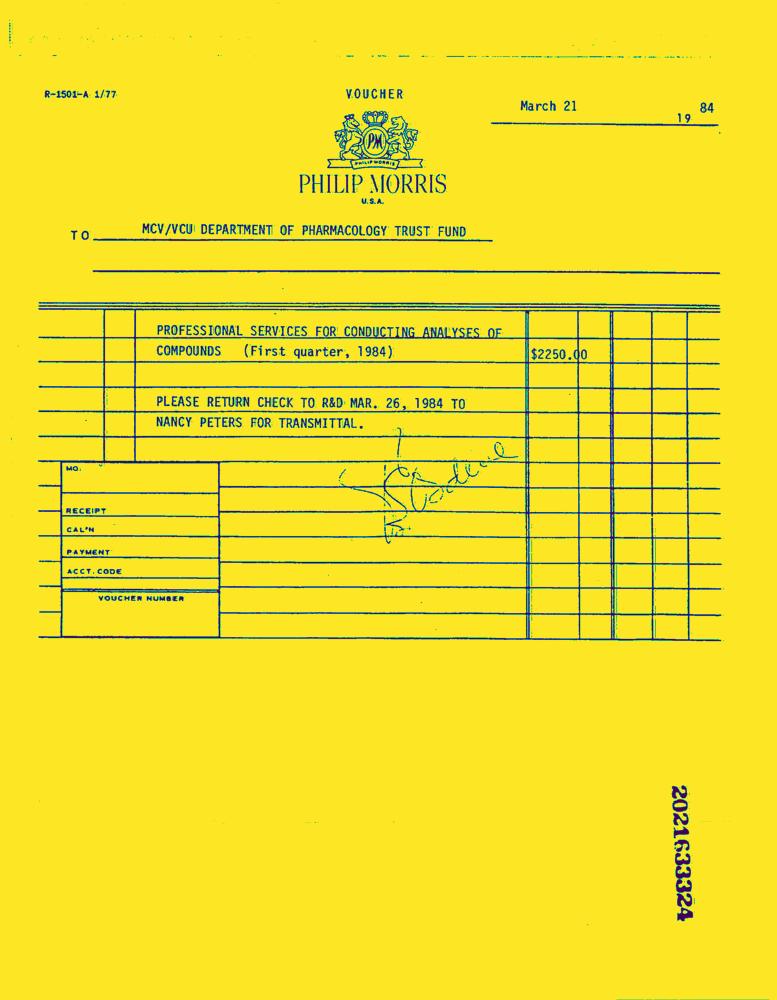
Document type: Invoice-Doc